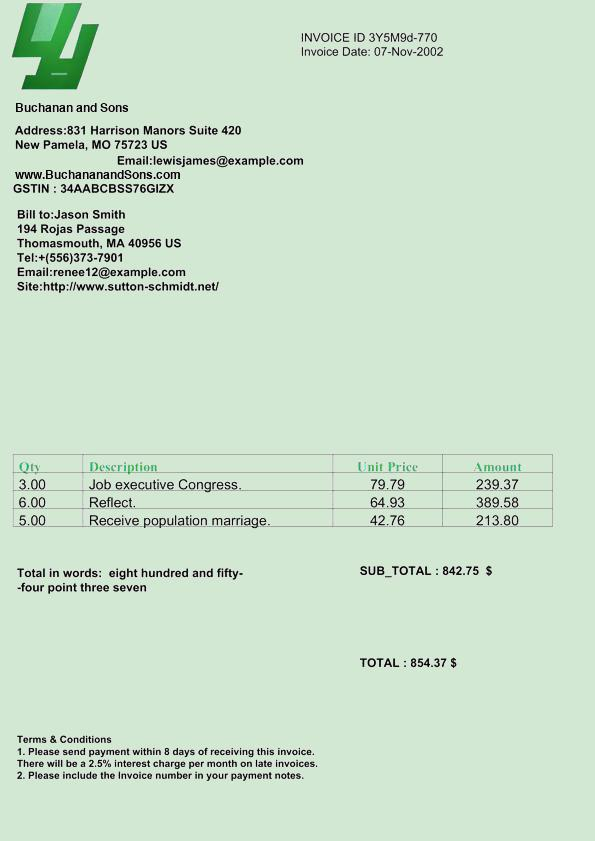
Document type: Invoice